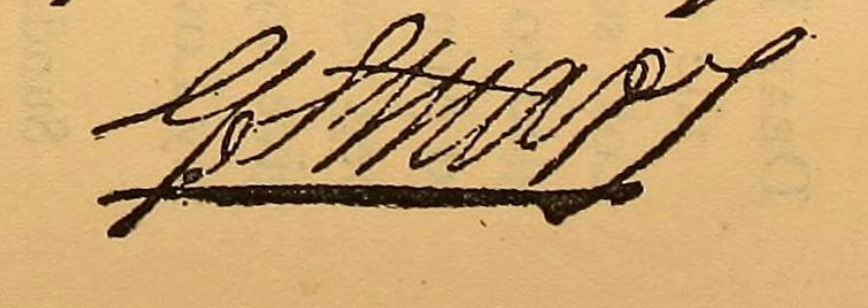
Signature of: henry pelham